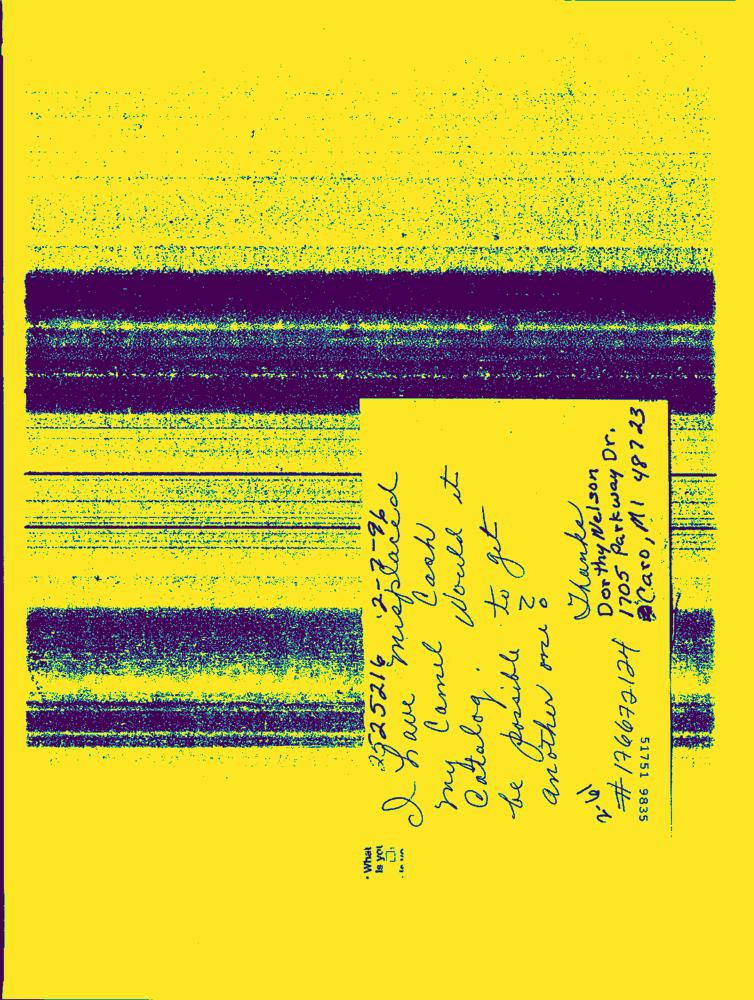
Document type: Hand-Written